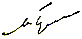
Signature of: mikhail gudkov